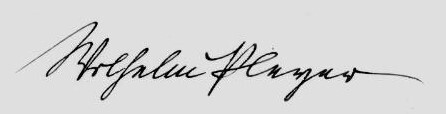
Signature of: wilhelm pleyer